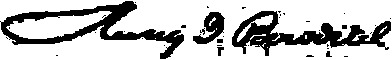
Signature of: henry ingersoll bowditch